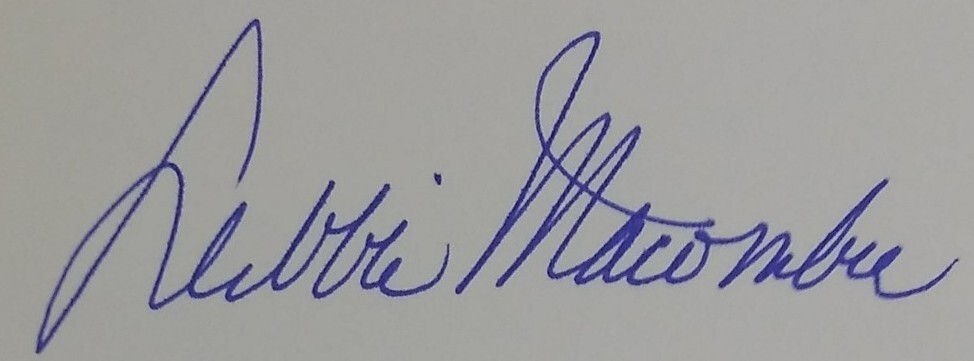
Signature of: debbie macomber